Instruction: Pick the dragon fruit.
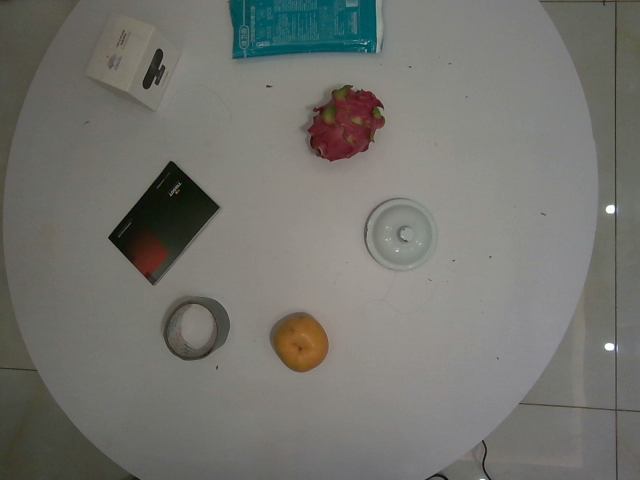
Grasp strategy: vertical